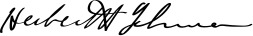
Signature of: herbert h lehman